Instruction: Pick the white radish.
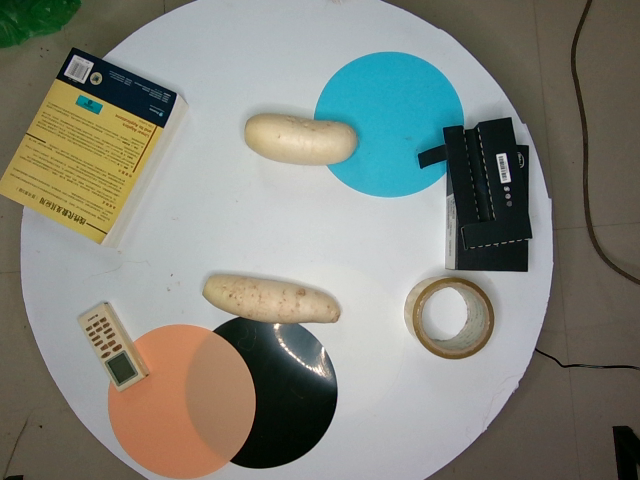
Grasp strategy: vertical